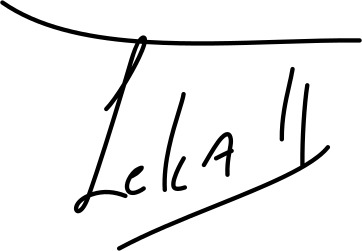
Signature of: leka crown prince of albania